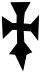
Signature of: ramiro i of aragon